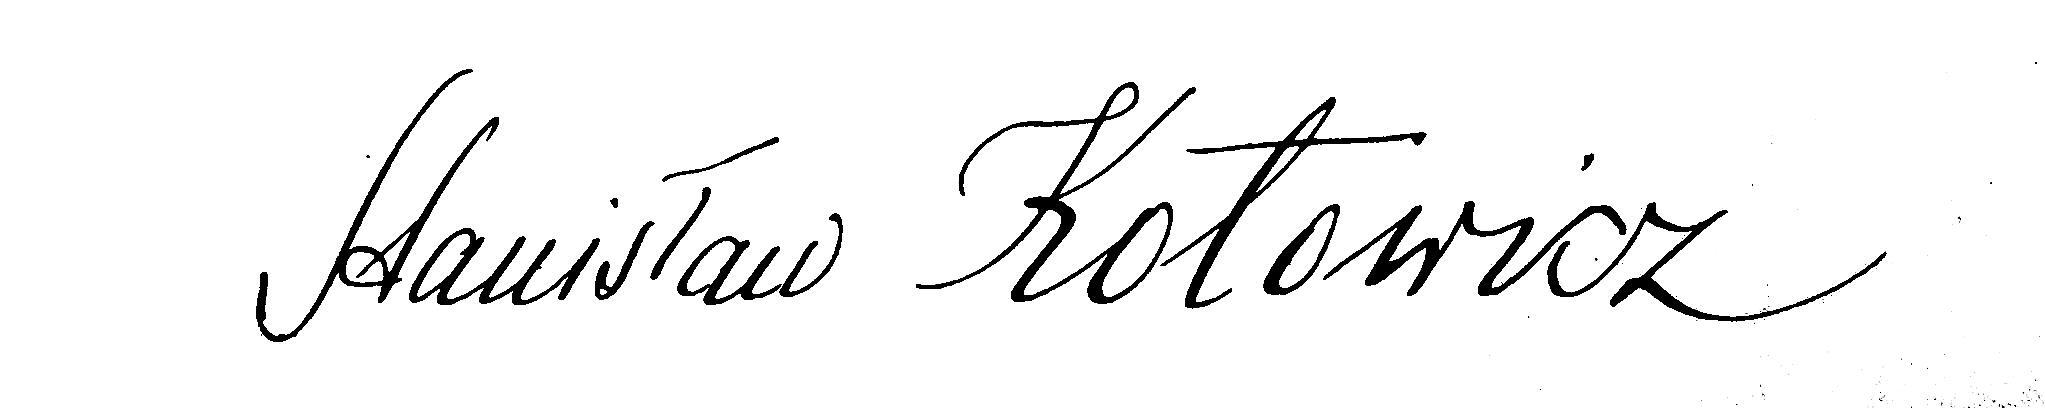
Signature of: stanisław kotowicz